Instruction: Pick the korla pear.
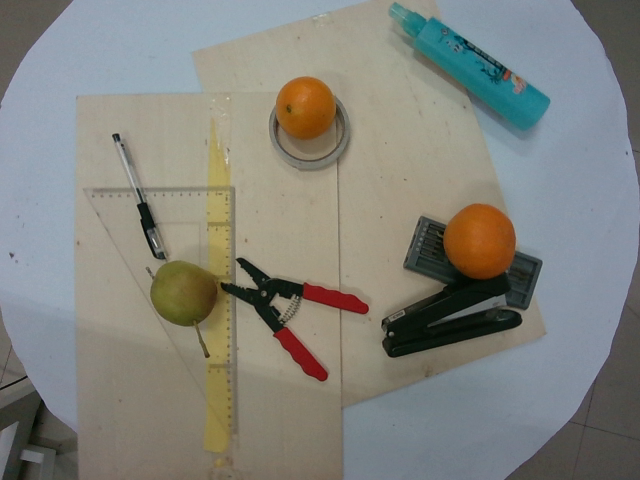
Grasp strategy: vertical